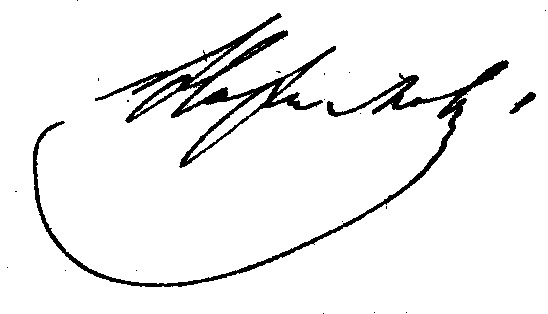
Signature of: pavel nakhimov